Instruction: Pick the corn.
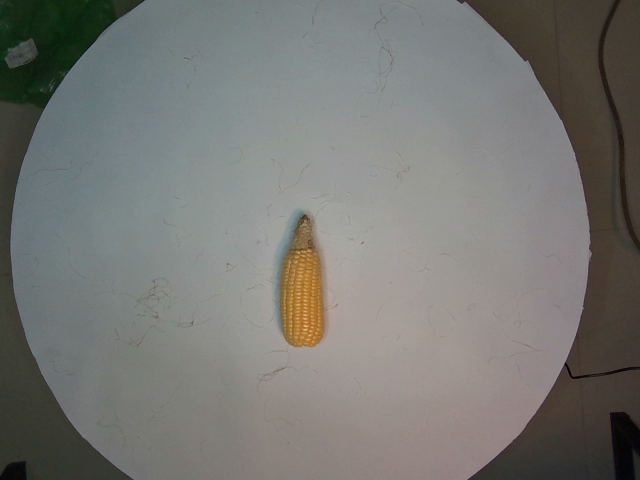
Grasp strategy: vertical